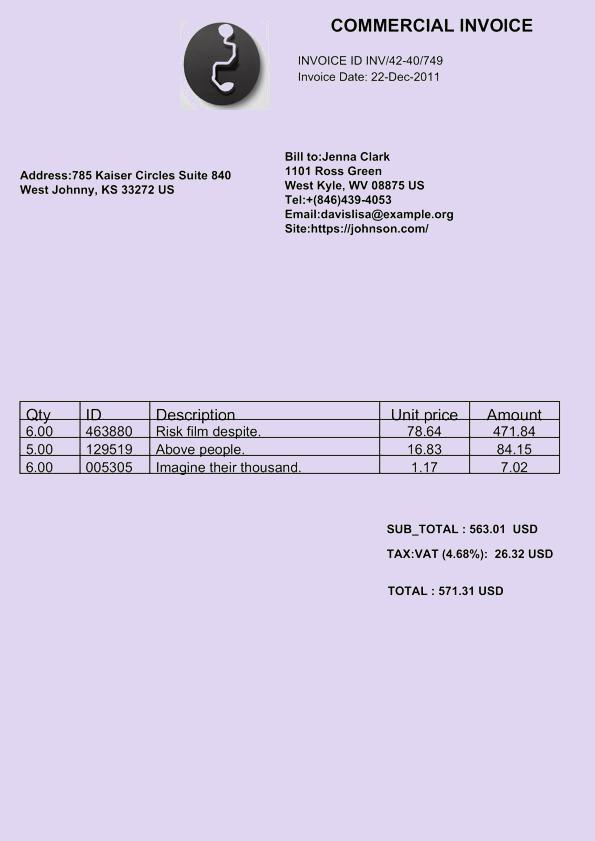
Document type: Invoice